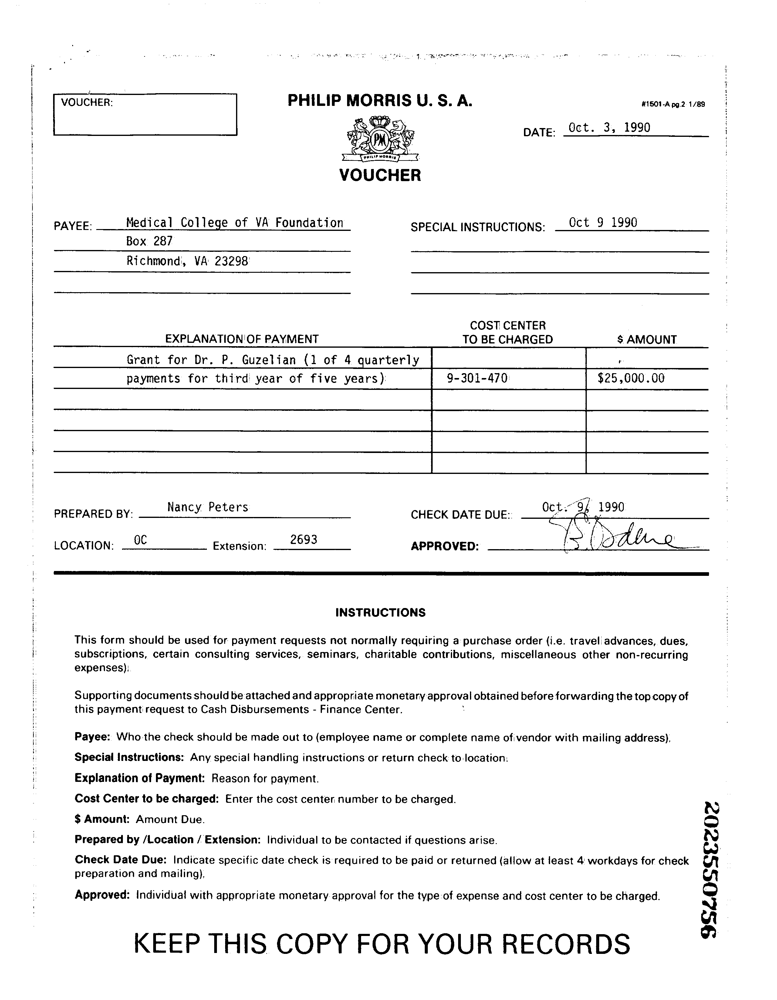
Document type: Invoice